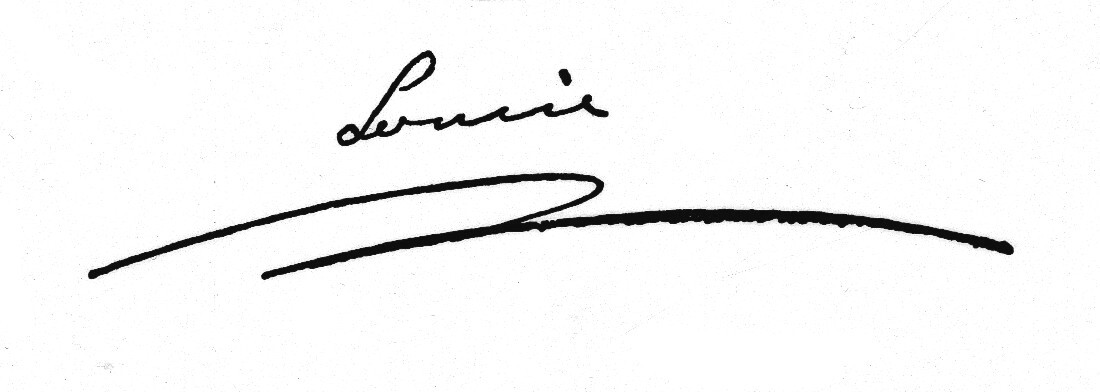
Signature of: louise of mecklenburg strelitz